Question: What tax district, tax-rate area, or tax area code is specified in the document?
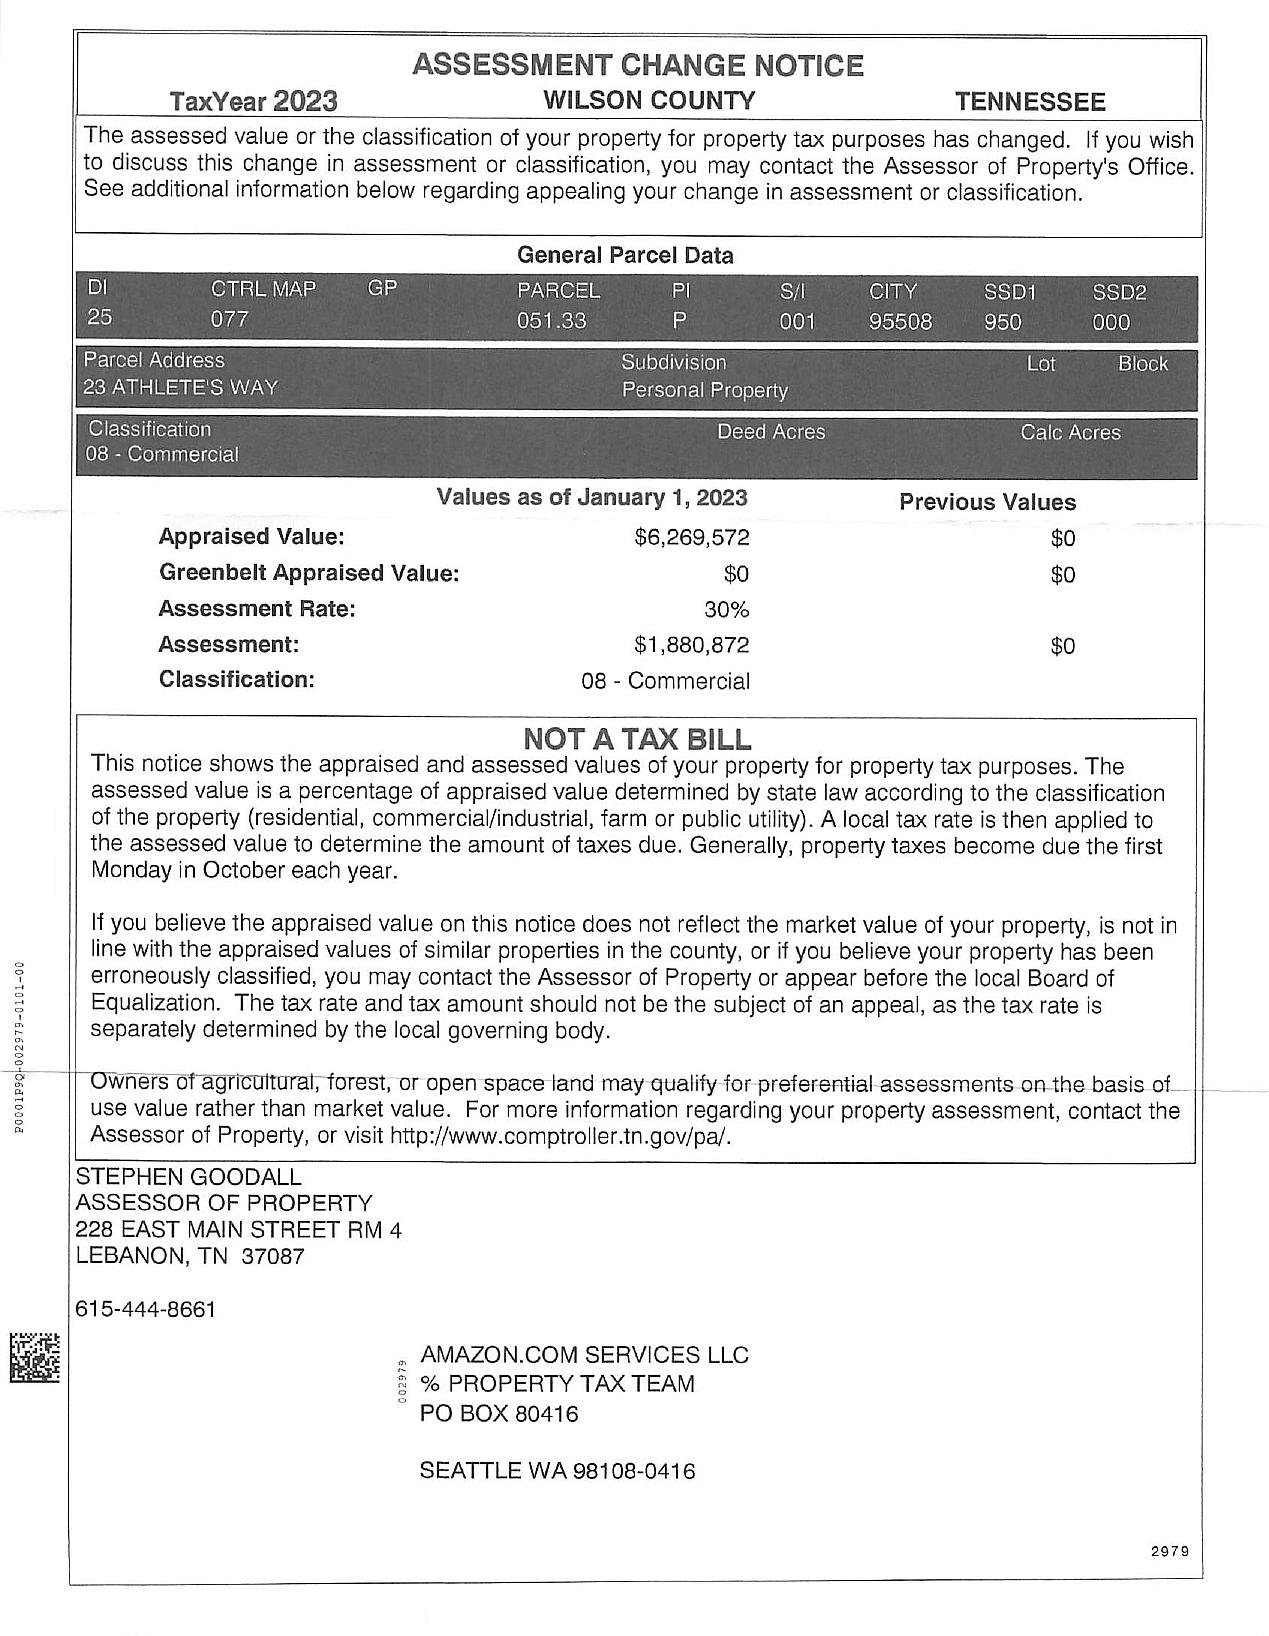
Answer: "001 95508 950 000"